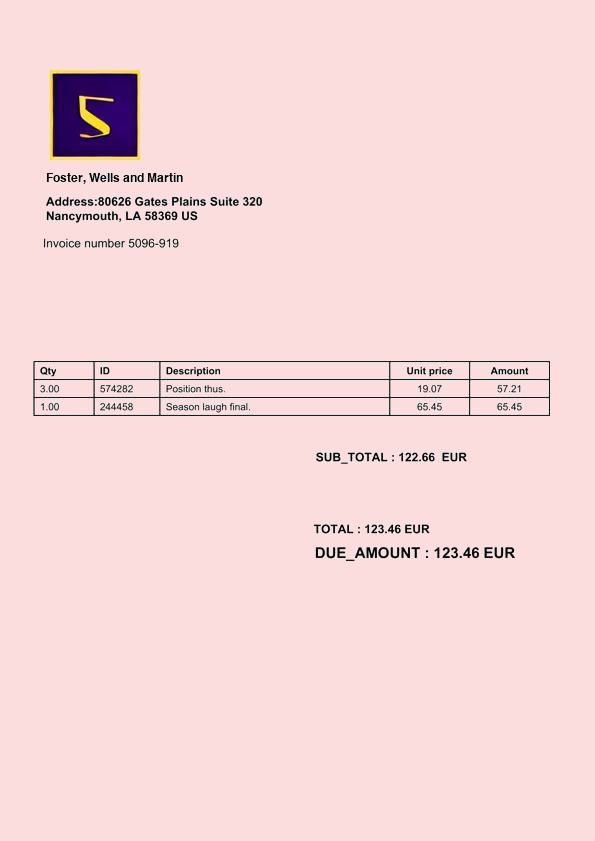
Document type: Invoice